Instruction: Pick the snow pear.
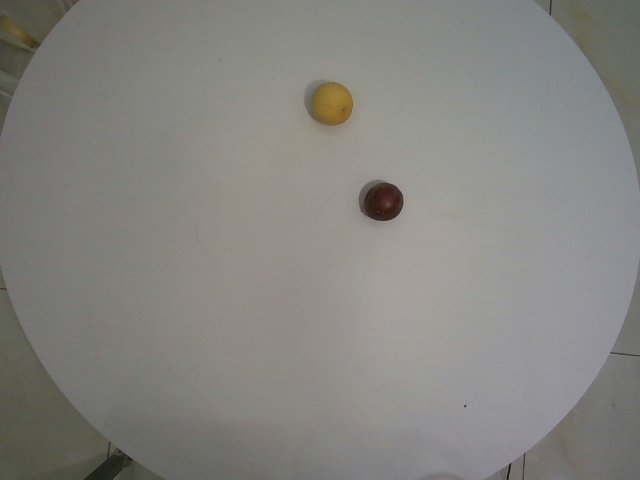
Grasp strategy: vertical